Question: What was observed in the imaging?
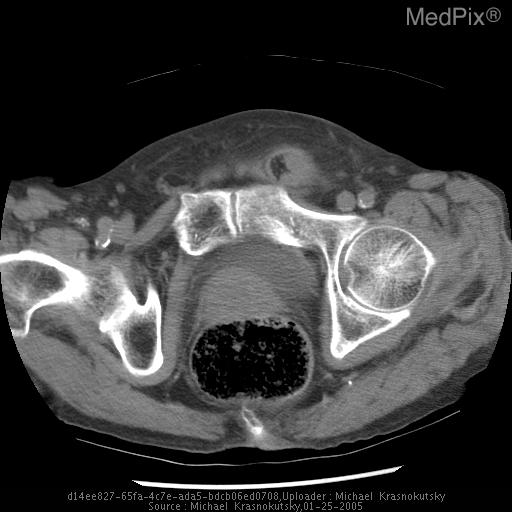
Answer: The imaging shows Plain film:
Several dilated stacked loops of small bowel.

CT scan of the abdomen and pelvis was performed and demonstrates bowel in the inguinal canal - consistent with hernia. Non contrast CT through the pelvis demonstrates a soft tissue mass within the expected area of the inquinal canal.  There may be air within the lumen.  From the evaluation of the  superior images, this soft tissue mass was confirmed to be bowel..